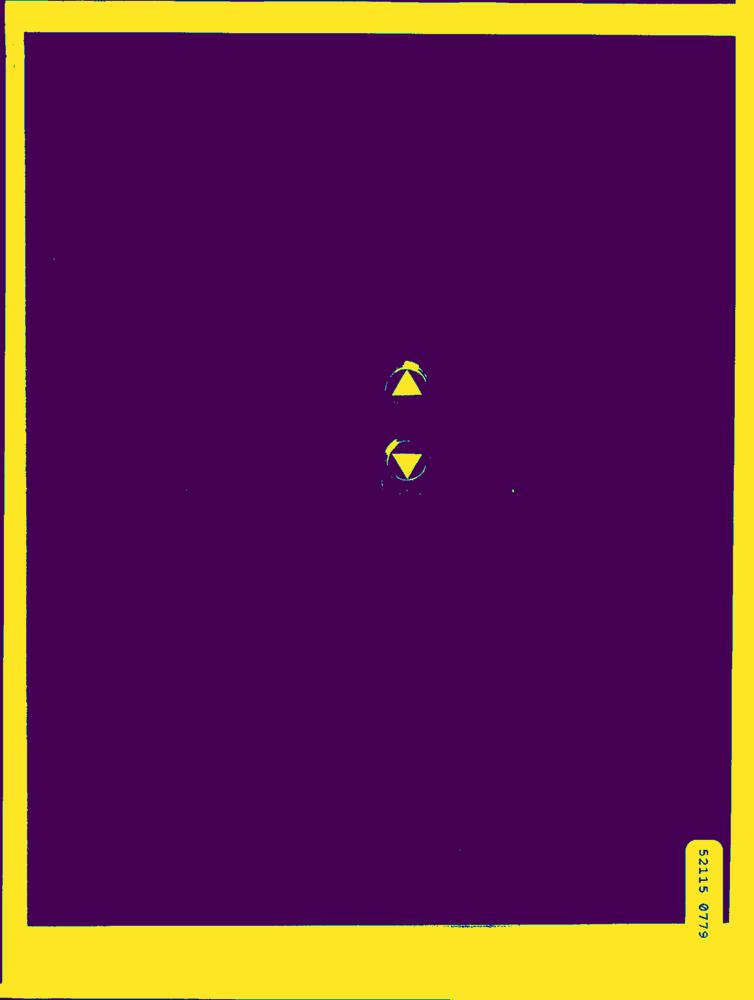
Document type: AD